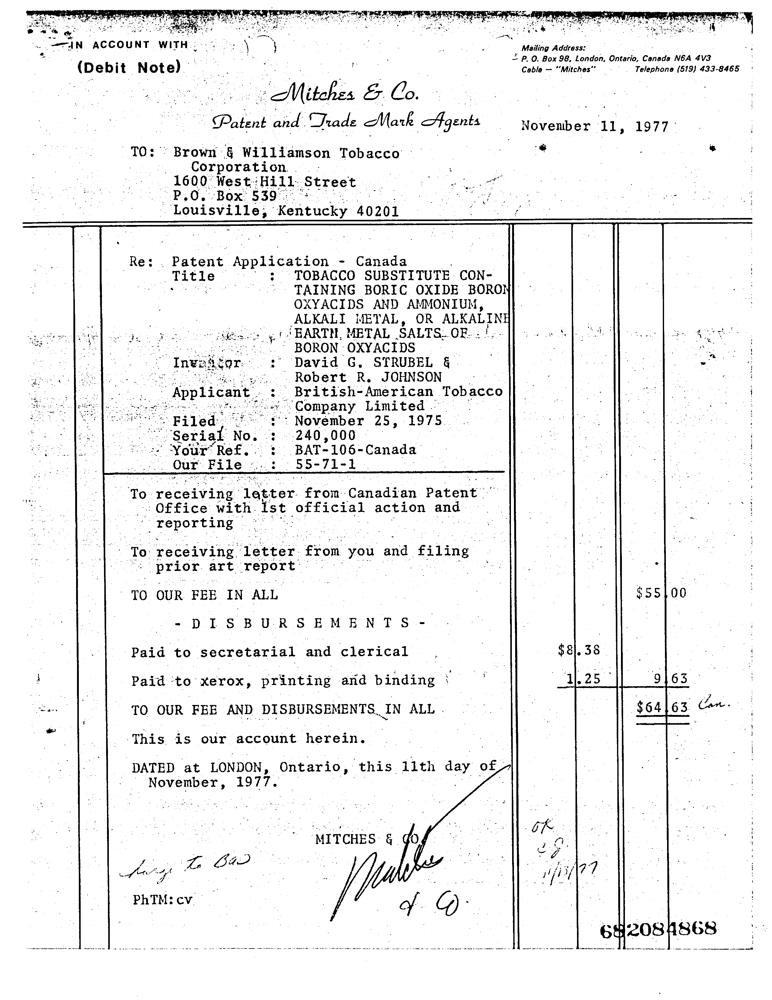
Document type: Invoice